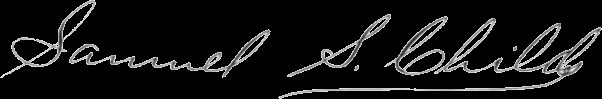
Signature of: samuel s childs